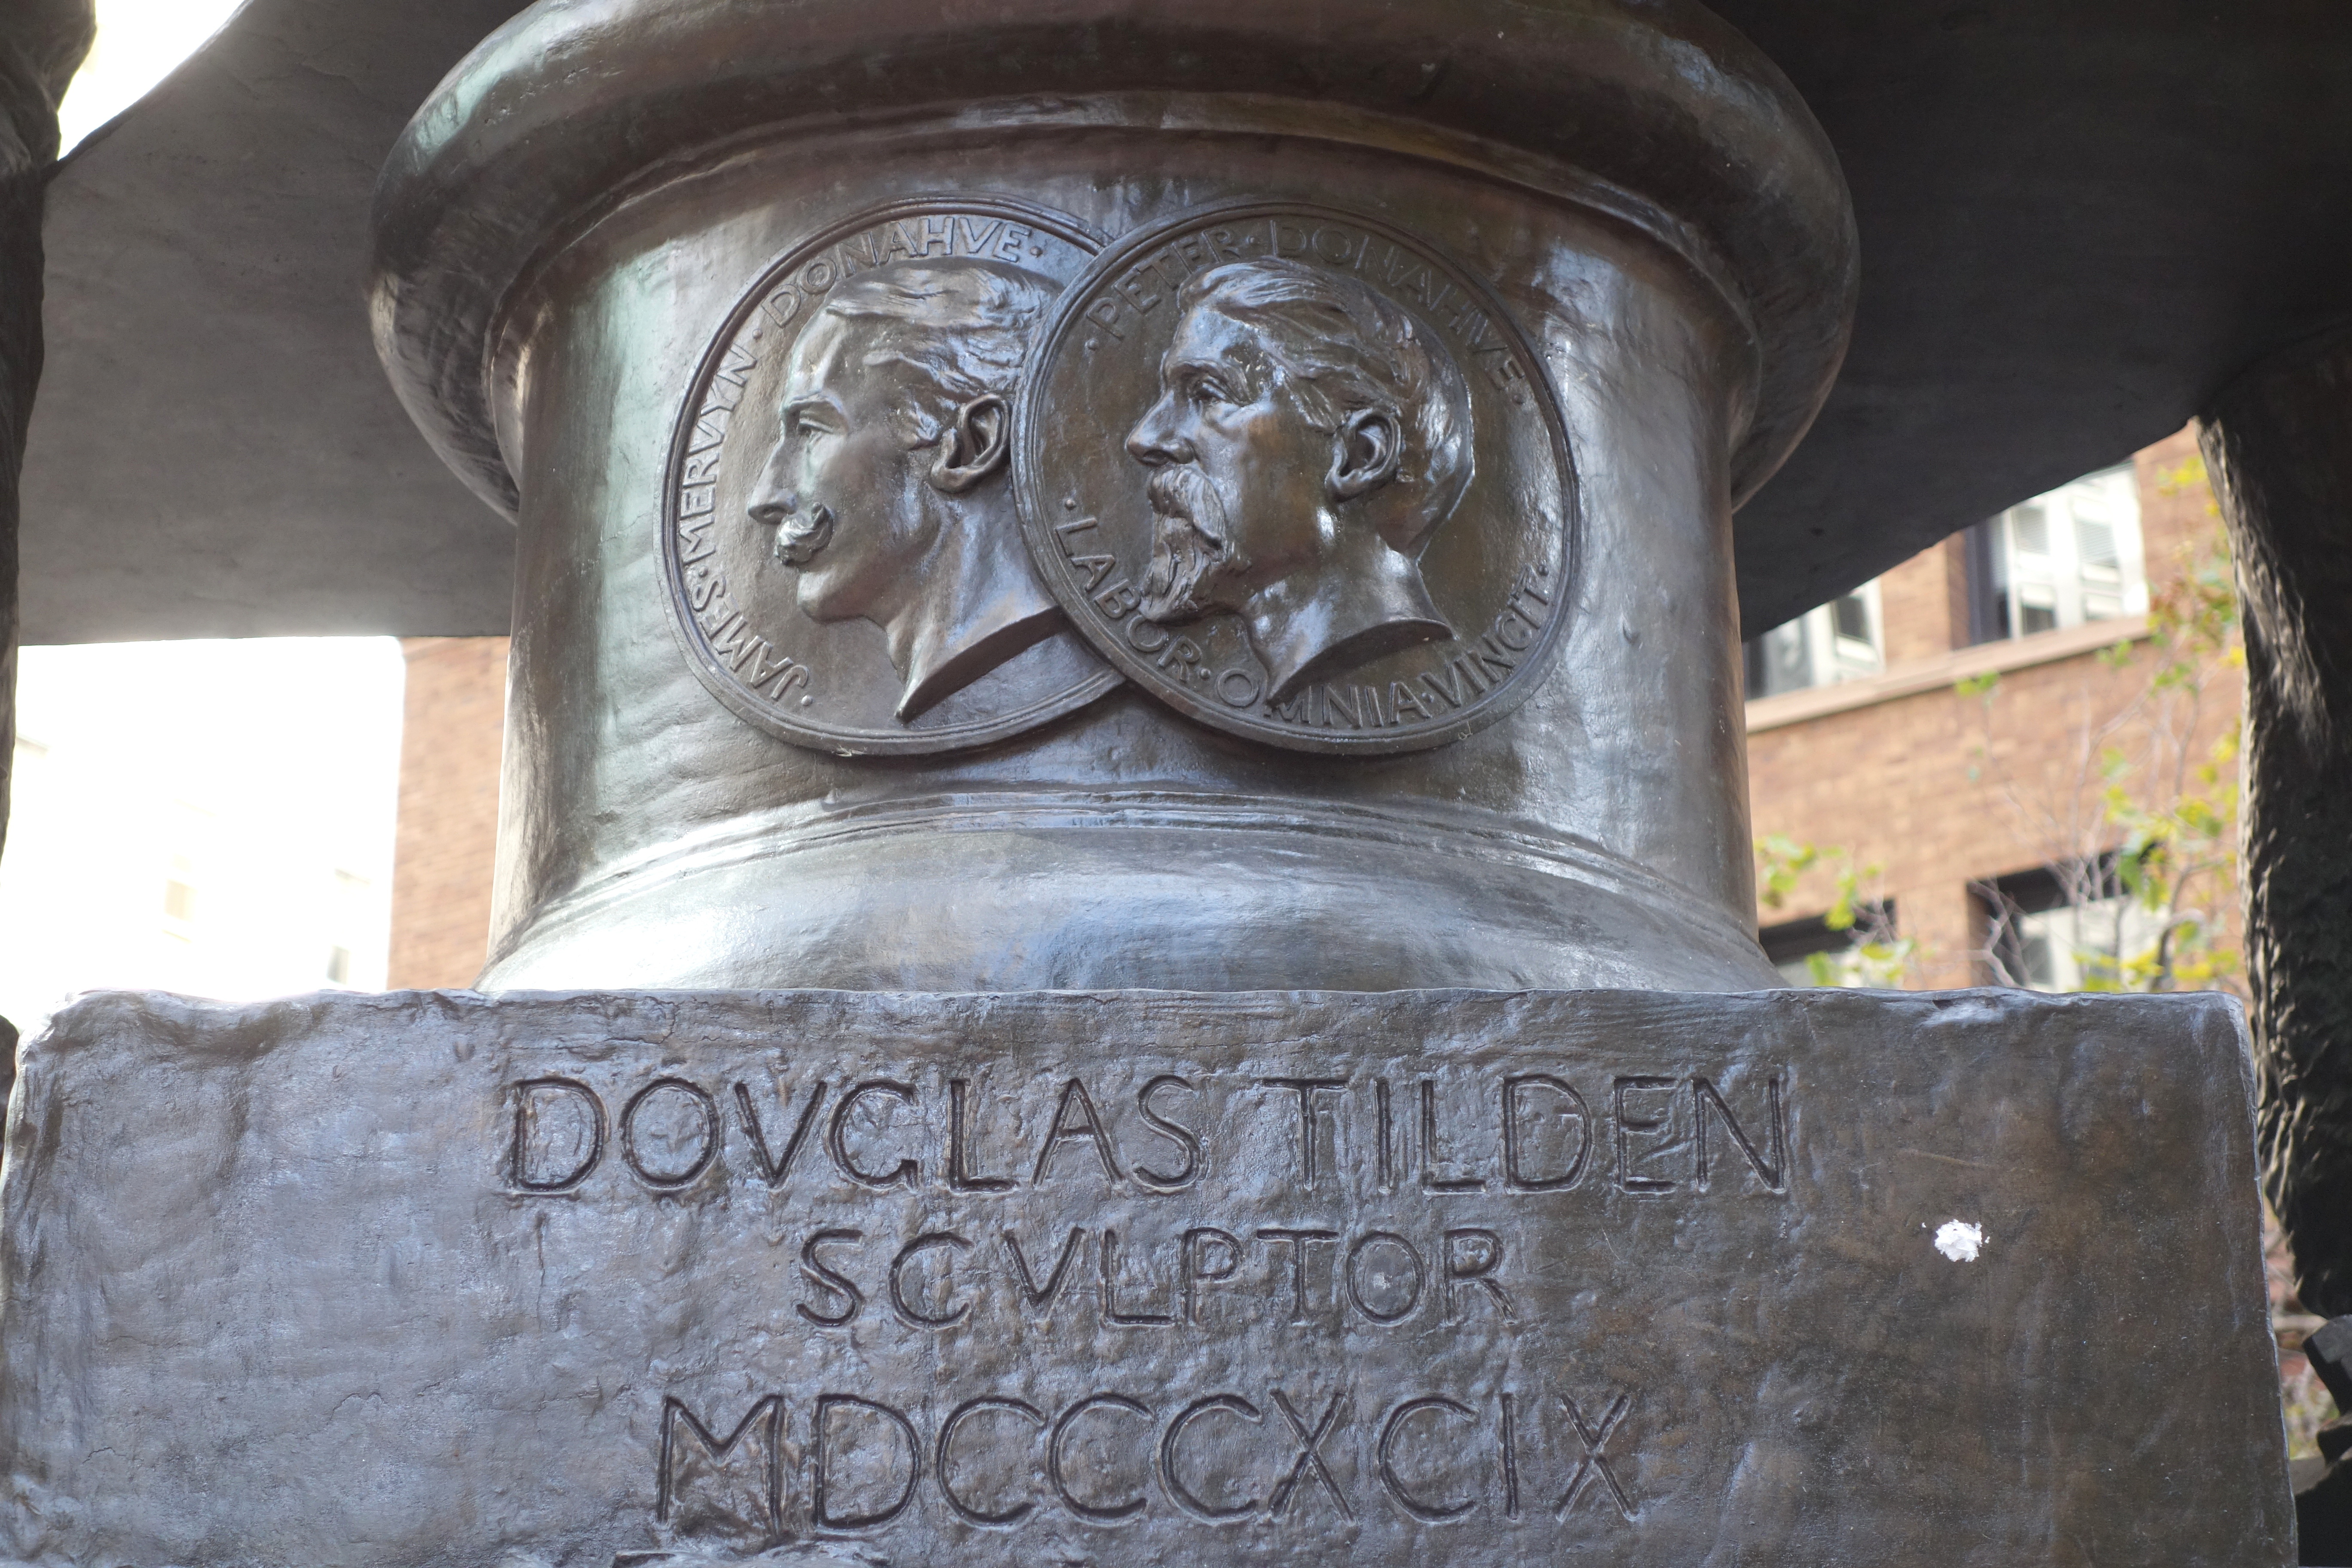
Signature of: douglas tilden